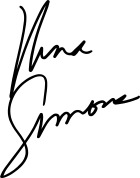
Signature of: nina simone